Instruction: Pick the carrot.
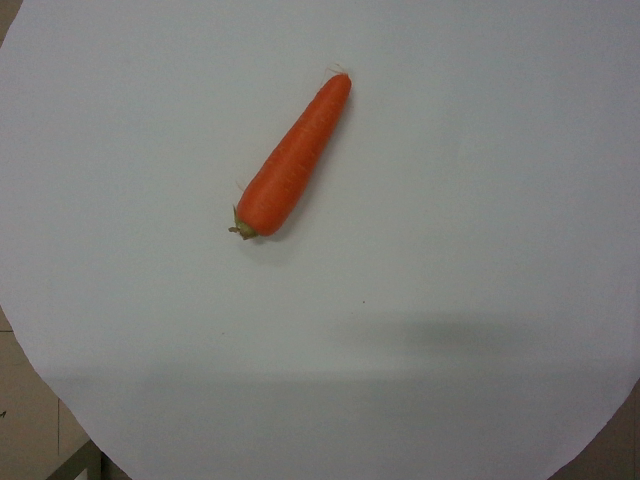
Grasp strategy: vertical